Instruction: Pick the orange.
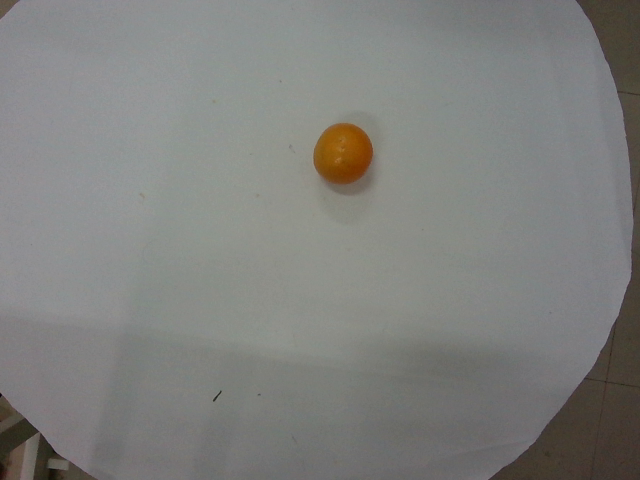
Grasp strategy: vertical